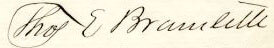
Signature of: thomas e bramlette